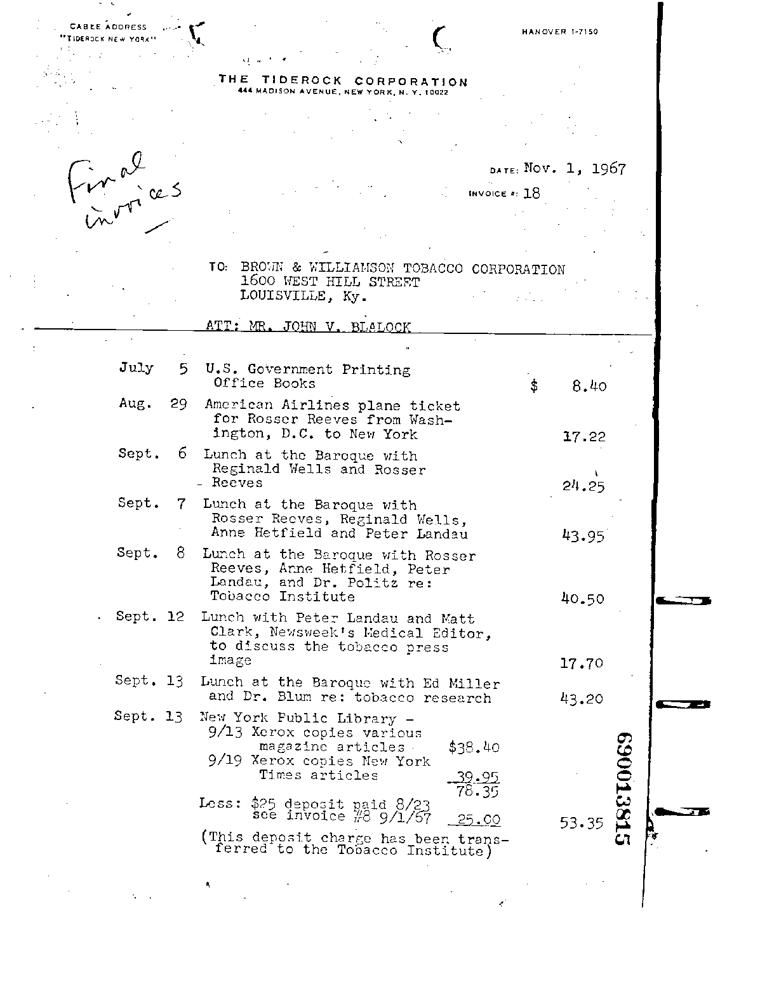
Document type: Invoice